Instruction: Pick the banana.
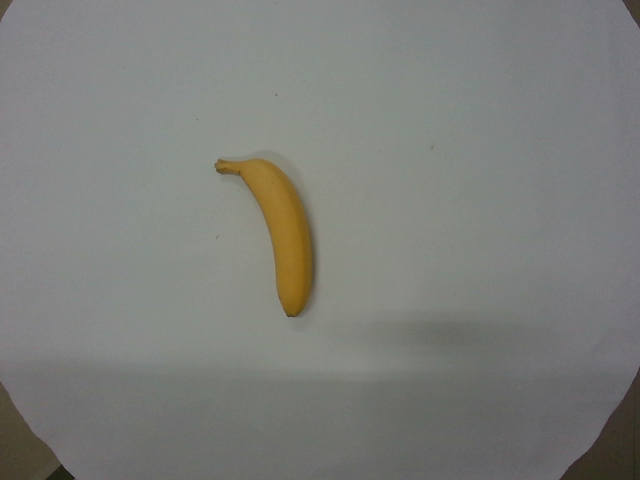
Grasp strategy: vertical